Question: What was observed in the imaging?
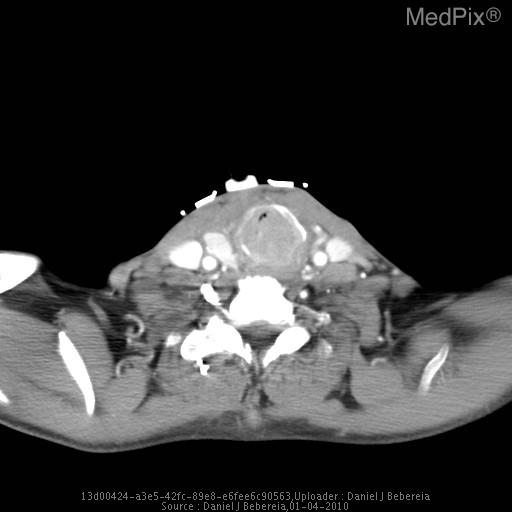
Answer: The imaging shows Within the subglottic region there is an ill-defined and heterogeneous mass with postcontrast enhancement that measures 5.1 cm (CC) x
3.0 cm (AP) x 2.4 cm (trans) mass.  This is within the tracheal lumen and is precluding the airway.  In addition, this is compressing the upper esophagus.  There is no evidence of bony erosion at the adjacent hyoid bone.  There is no evidence of additional mass lesions within the nasal or oral pharynx. There is no evidence of lesions within the distal trachea or mainstem bronchi.  A tracheostomy tube is seen that enters the trachea just distal to this mass lesion.  There is no evidence of adenopathy. Replace this - DESCRIPTION OF THE IMAGE OR FINDINGS..